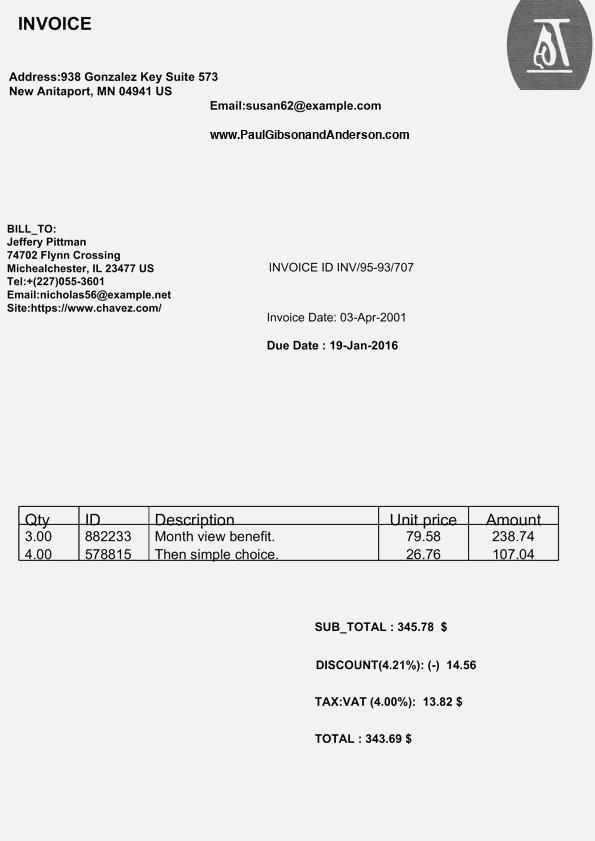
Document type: Invoice